Question: What is the mailing or notice date provided in the document?
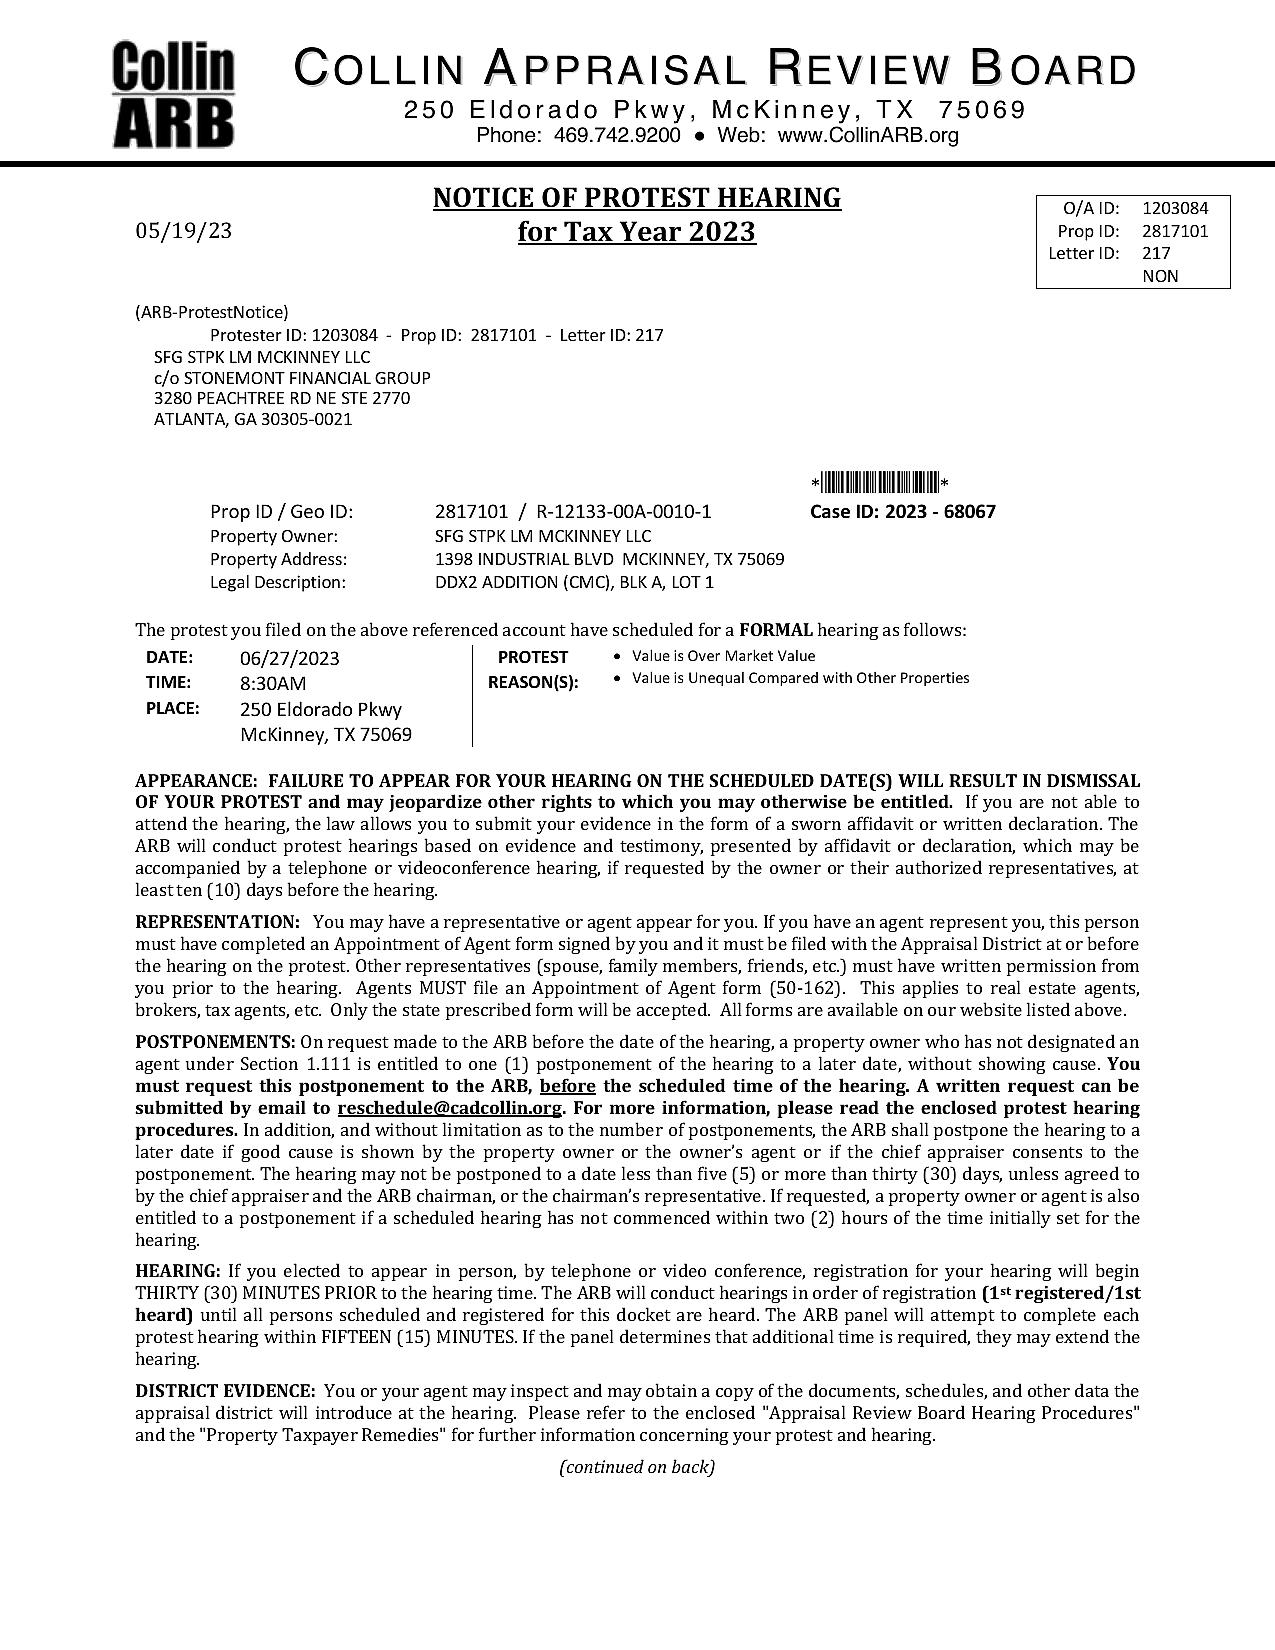
Answer: "5/19/23"